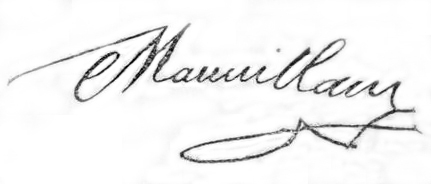
Signature of: jean armand mauvillain